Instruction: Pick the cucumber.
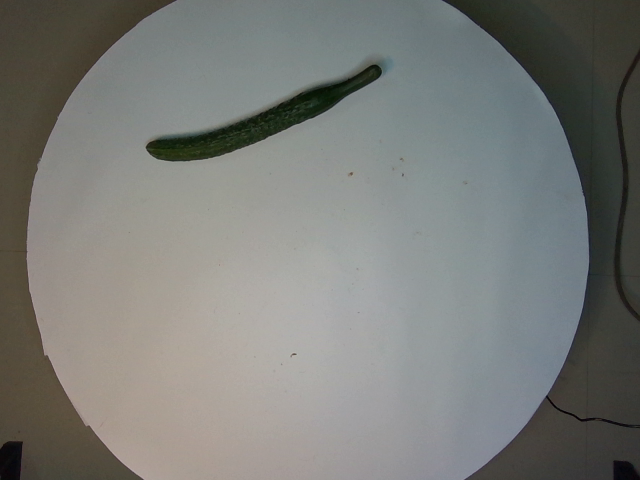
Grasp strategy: vertical